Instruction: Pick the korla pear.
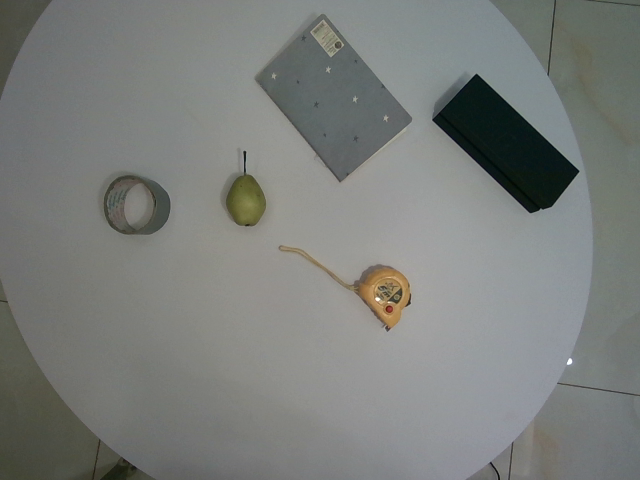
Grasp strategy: vertical